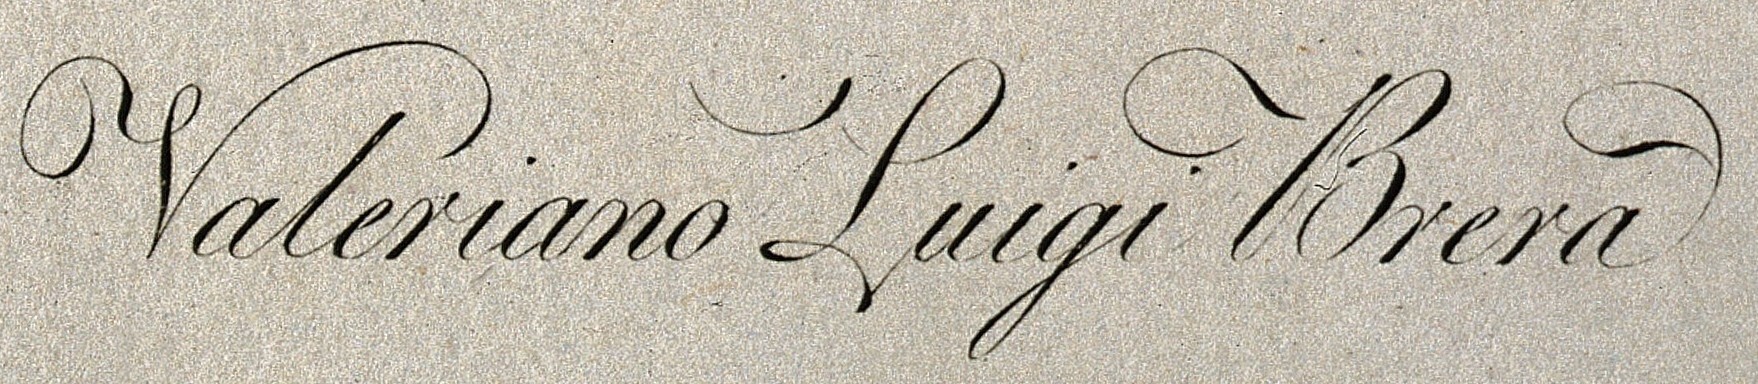
Signature of: valeriano luigi brera